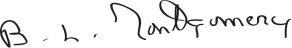
Signature of: bernard montgomery